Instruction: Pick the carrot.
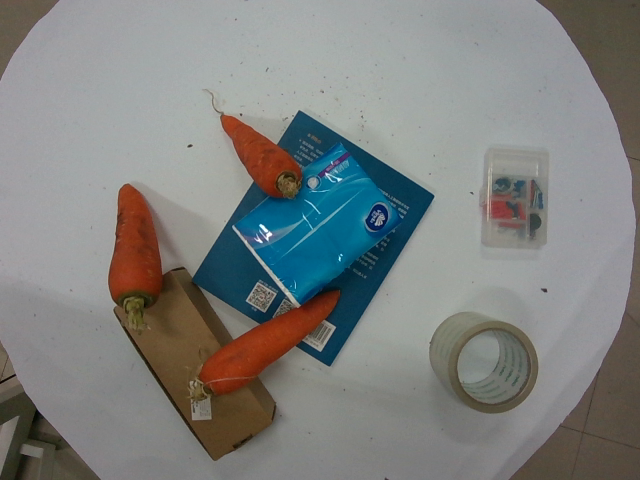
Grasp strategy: vertical